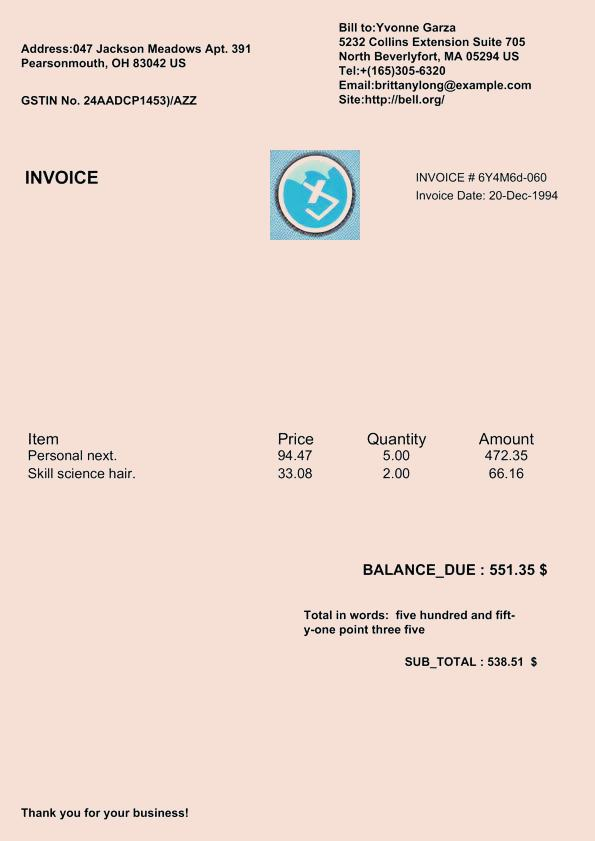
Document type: Invoice